Retrieve the amount in words, amount in figures, name of the payee, date on the cheque, and the bank name from the image.
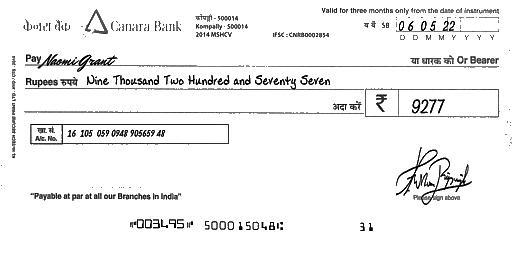
amt_in_words: Nine Thousand Two Hundred and Seventy Seven
amt_in_figures: 9277
payee_name: Naomi Grant
bank_name: Canara Bank
cheque_date: 06/05/22